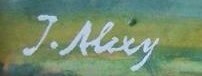
Signature of: janko alexy